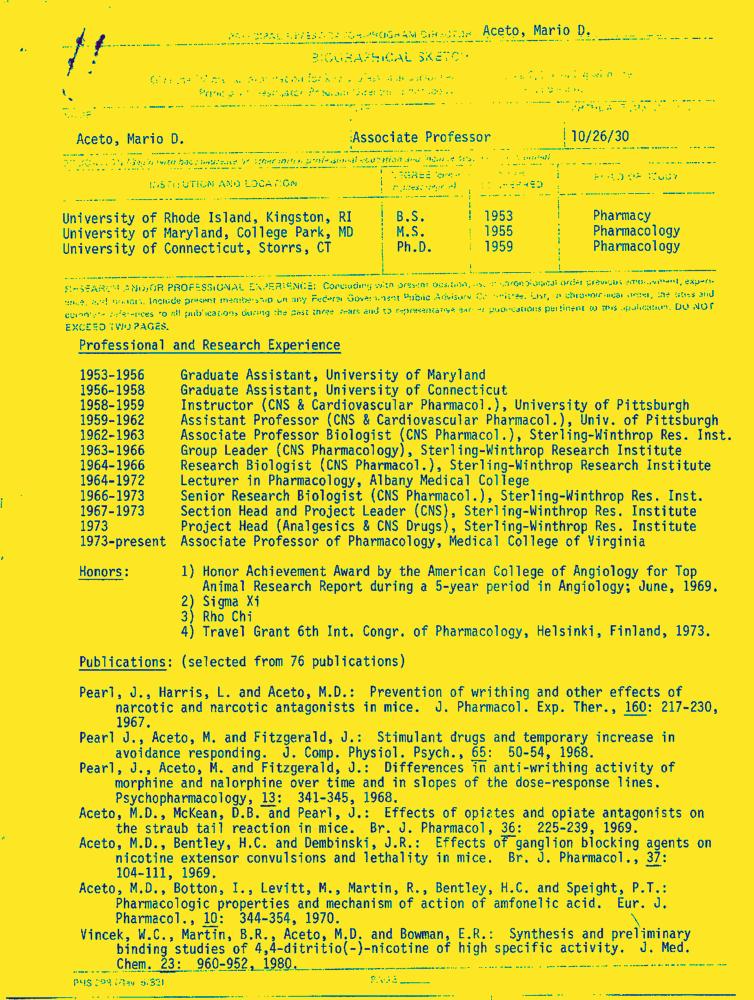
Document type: Resume-Doc